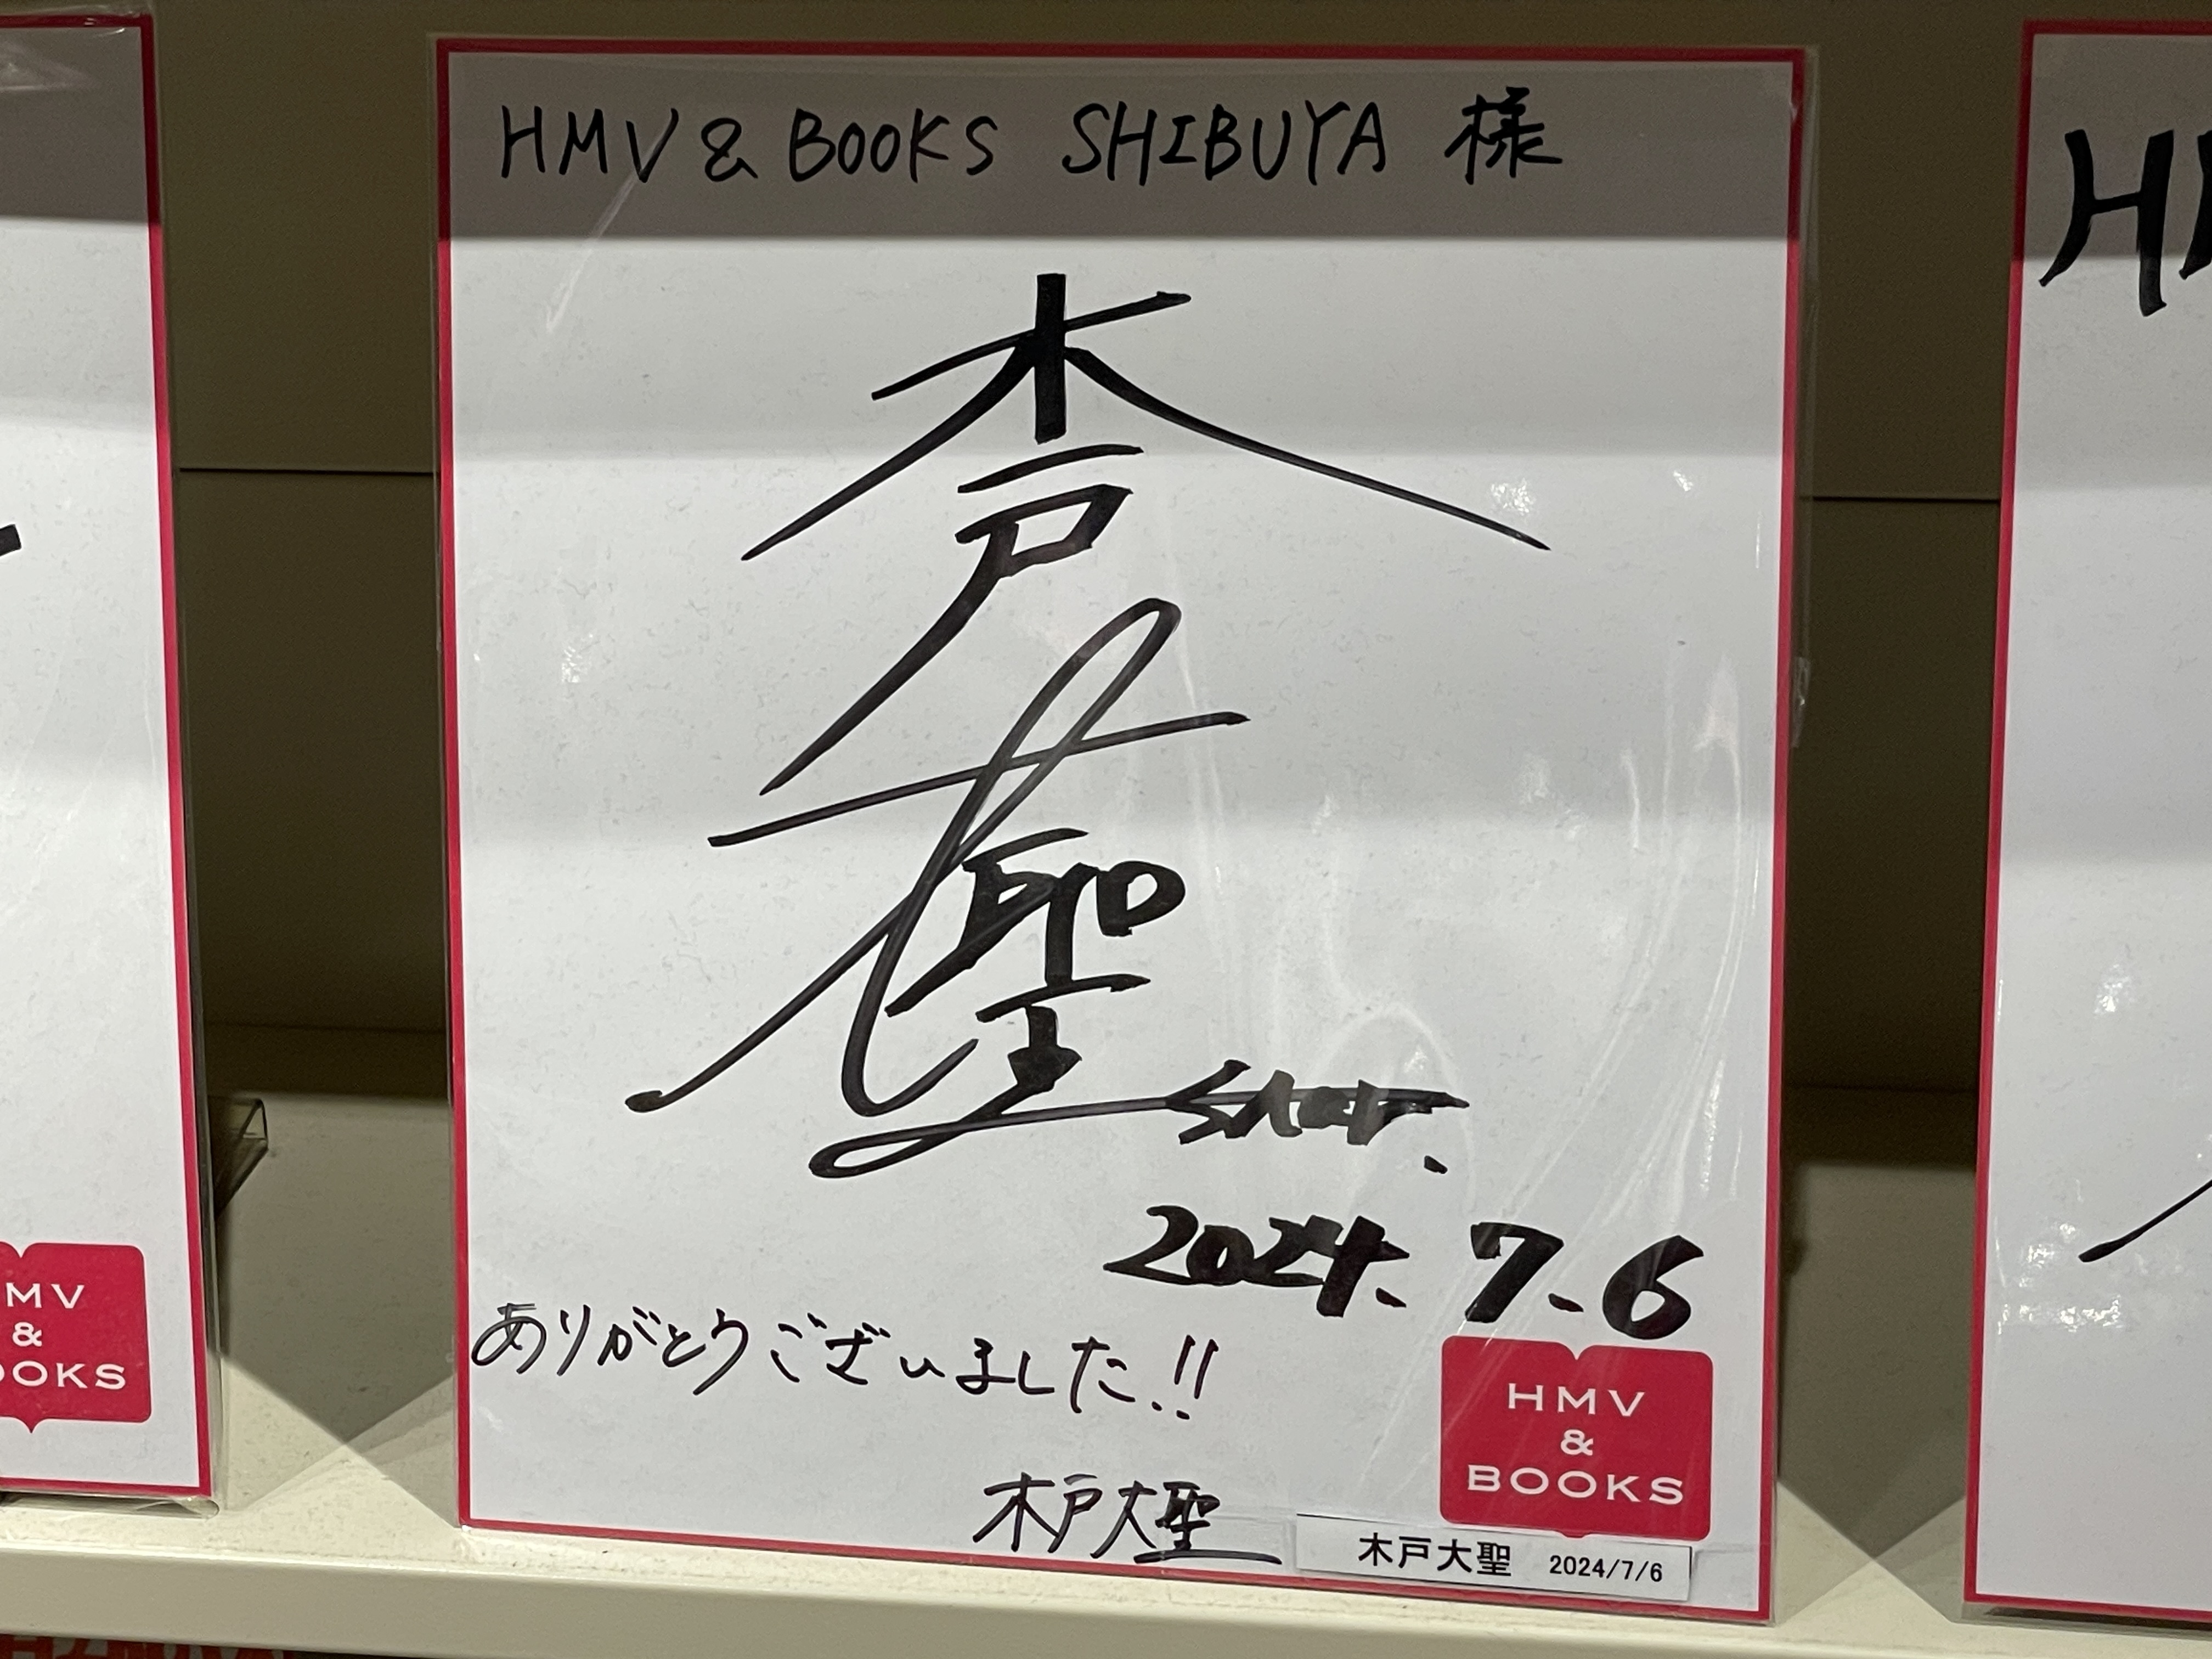
Signature of: taisei kido